Question: What is the suspected problem?
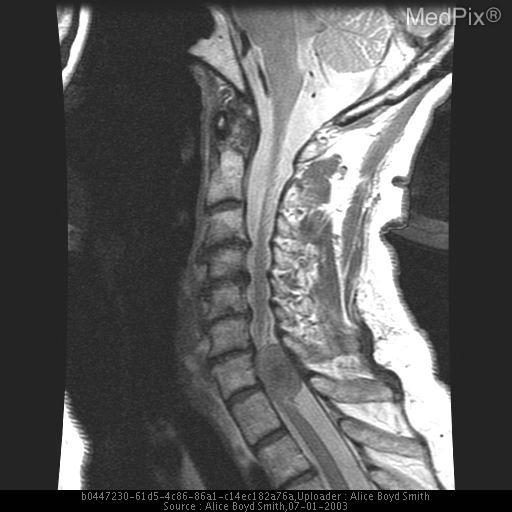
Answer: The findings suggest Axial post-gadolinium T1W images of the cervical spine demonstrated a homogenously enhancing mass that displaces the spinal cord to the right.  T2W images of the cervical spine demonstrated an extramedullary-intradural ovoid, isointense mass.. T2W sagital image of the cervical spine demonstrates an extramedullary-intradural ovoid, isointense mass.. The patient might have a history of 50 year old woman with neck pain.